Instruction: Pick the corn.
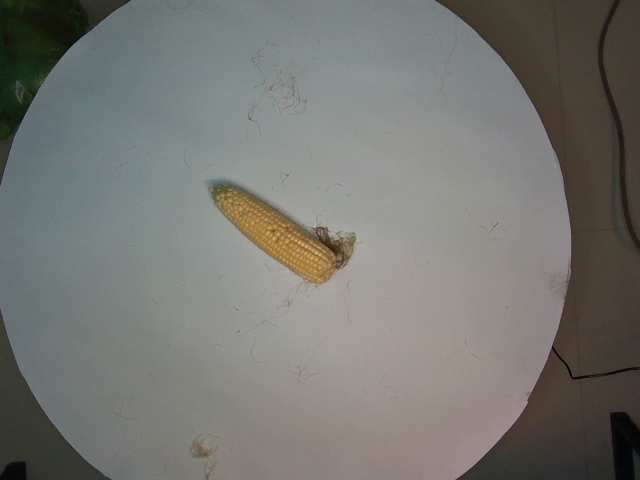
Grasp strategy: vertical